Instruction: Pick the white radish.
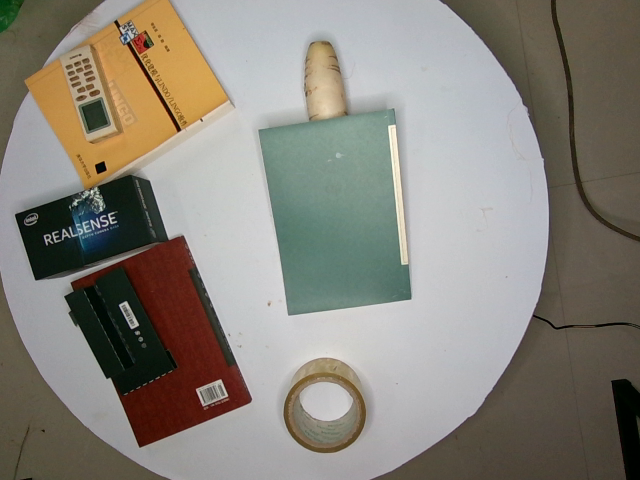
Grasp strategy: vertical